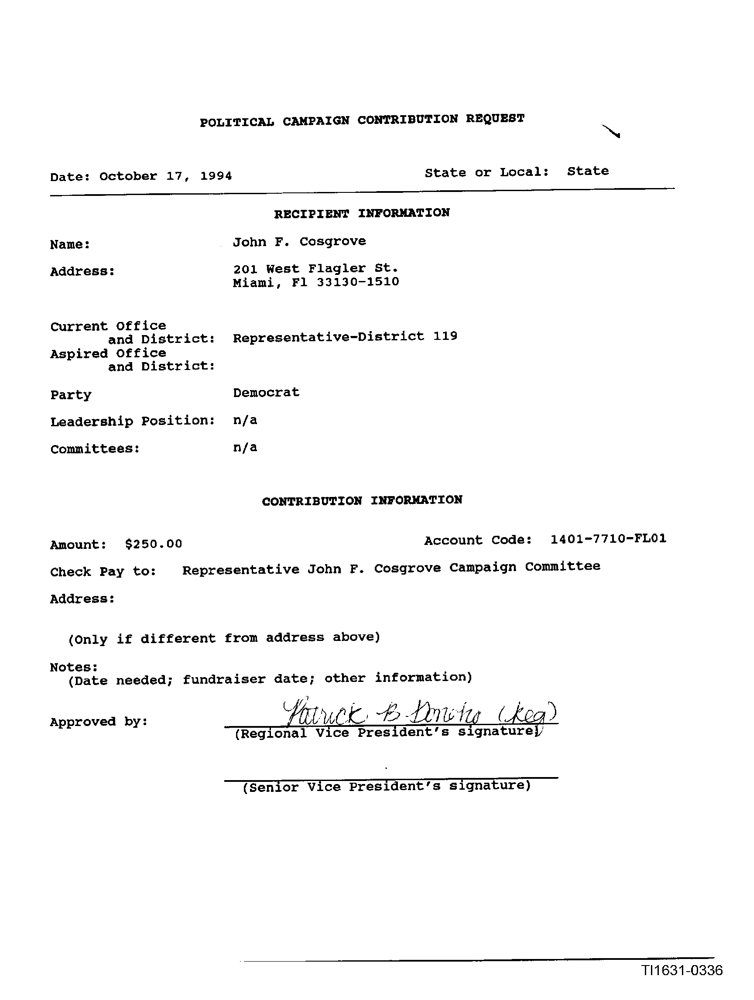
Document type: Invoice